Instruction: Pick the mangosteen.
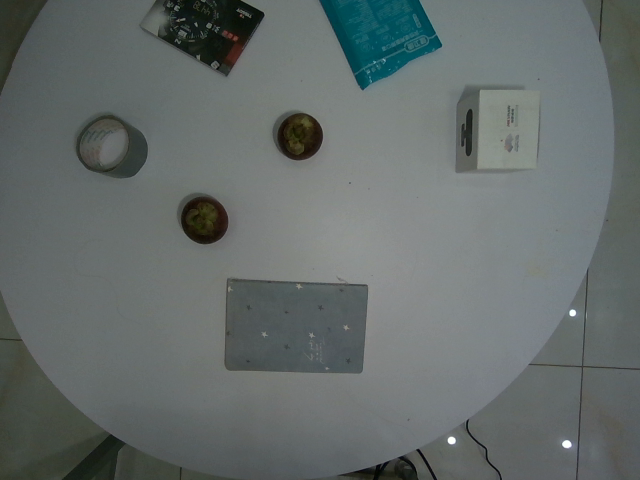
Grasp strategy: vertical